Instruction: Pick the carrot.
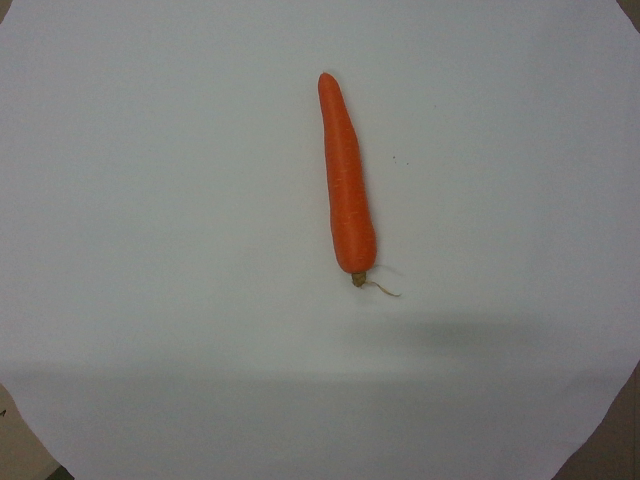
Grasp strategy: vertical